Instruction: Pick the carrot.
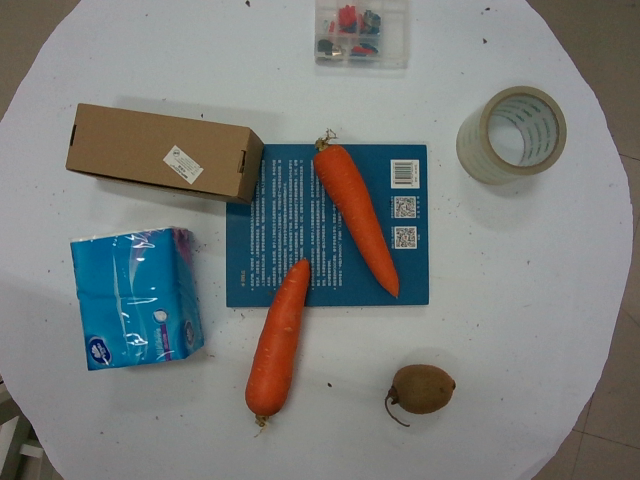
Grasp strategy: vertical